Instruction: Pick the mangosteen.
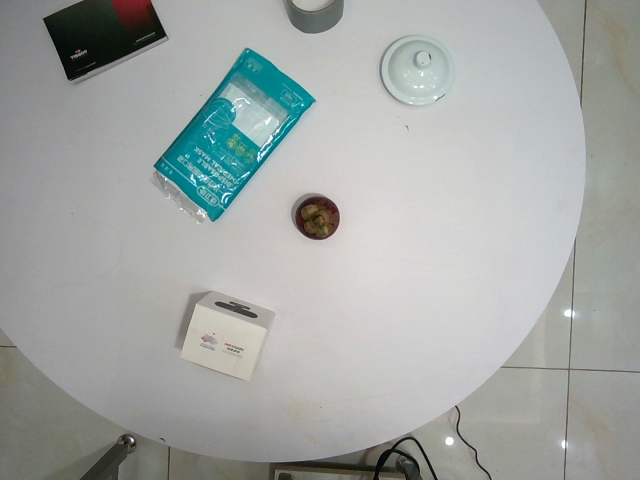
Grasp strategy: vertical